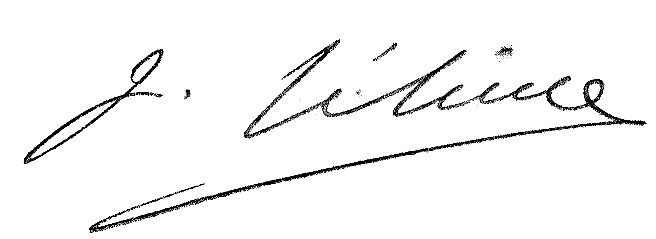
Signature of: jules sébille